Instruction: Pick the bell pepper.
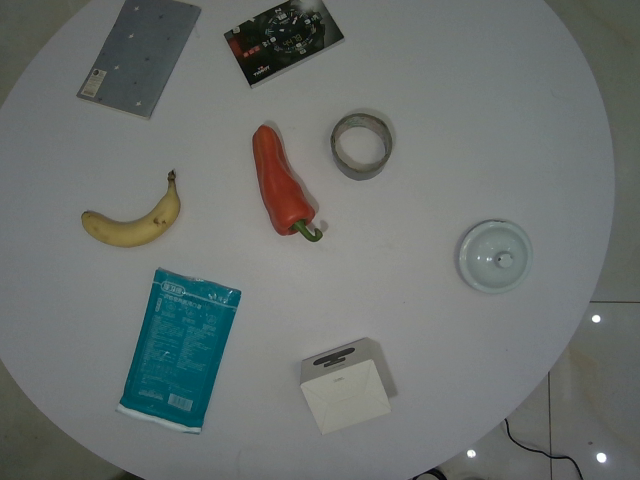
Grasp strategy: vertical